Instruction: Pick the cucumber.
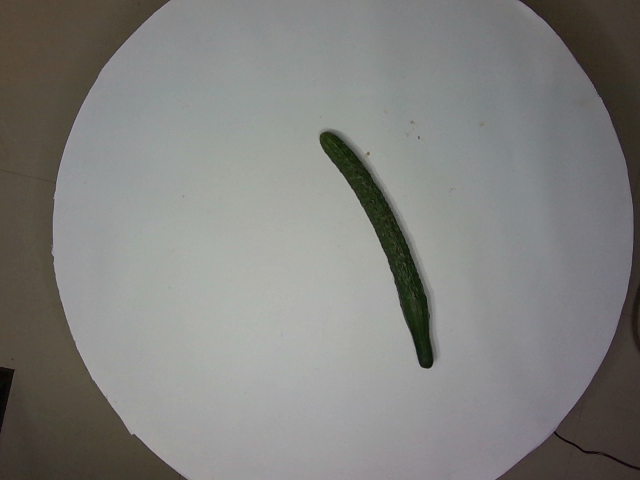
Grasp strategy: vertical